Question: How is the history relevant to the case?
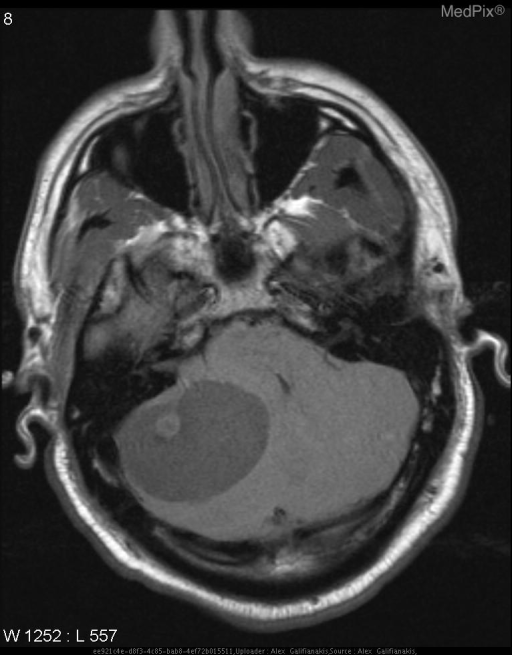
Answer: The patient's history of 33 year old male with increasing headaches and dizziness. is key in understanding the case.